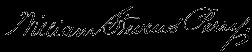
Signature of: william stevens perry